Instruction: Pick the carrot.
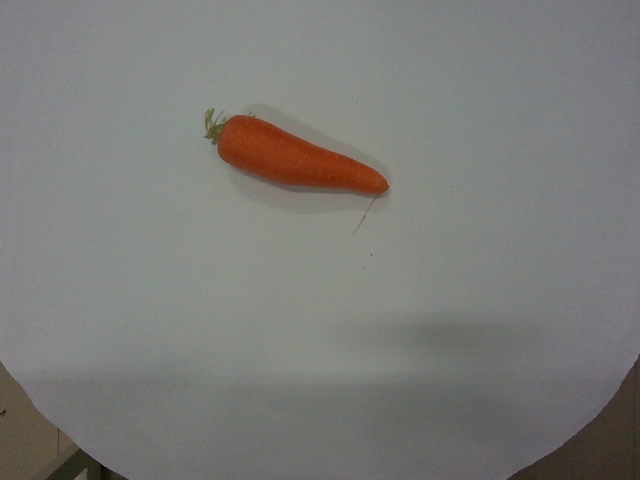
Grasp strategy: vertical